Question: What might the diagnosis be?
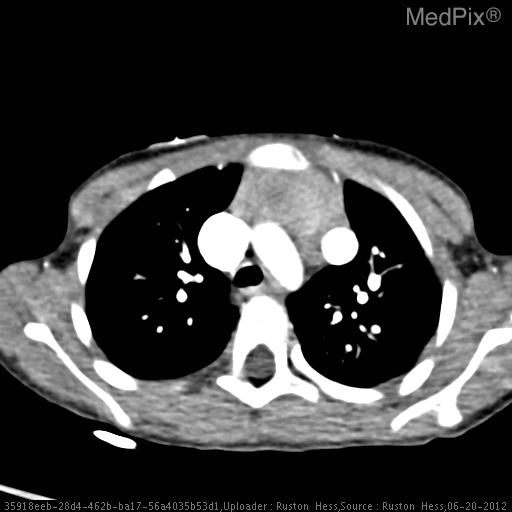
Answer: The possible diagnosis includes •  Partial anomalous pulmonary venous return (PAPVR)
•  Persistent left sided SVC
•  Left superior intercostal vein.